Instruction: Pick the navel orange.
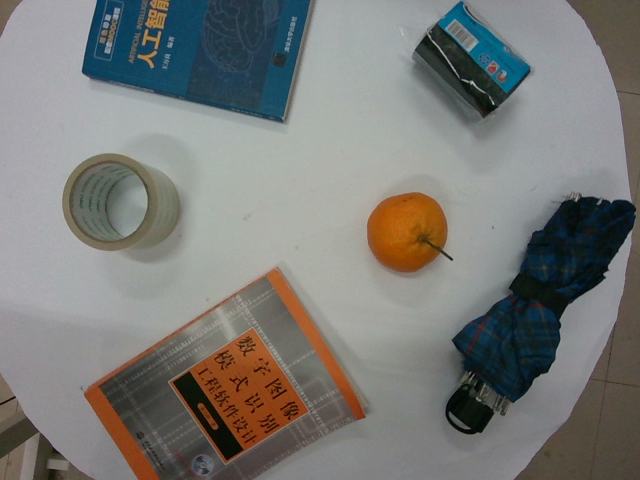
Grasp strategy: vertical